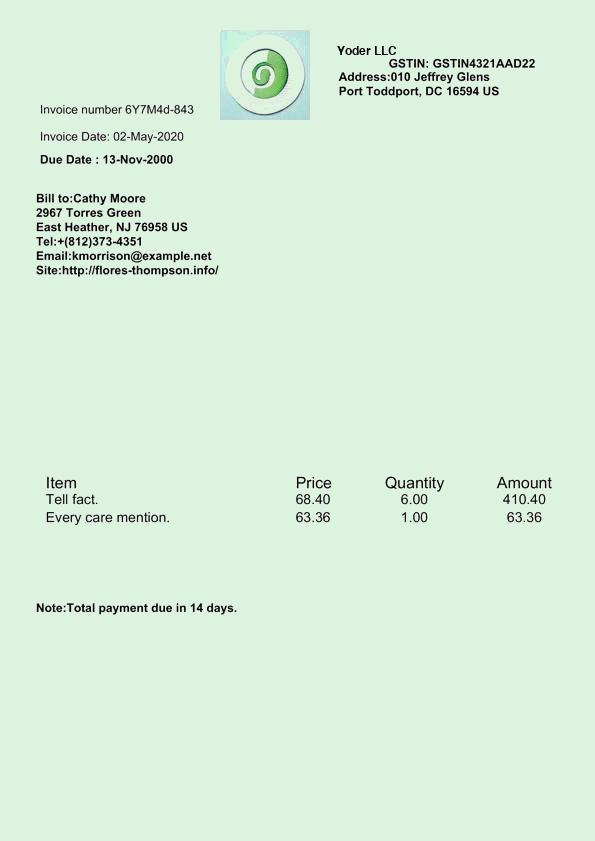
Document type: Invoice